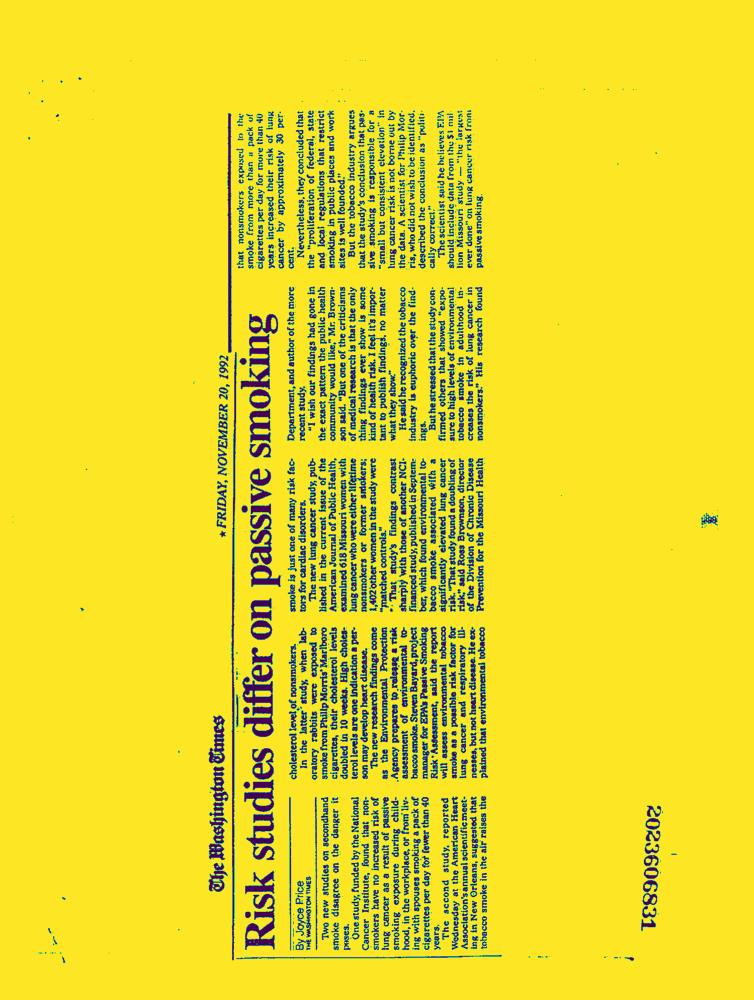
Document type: News-Article